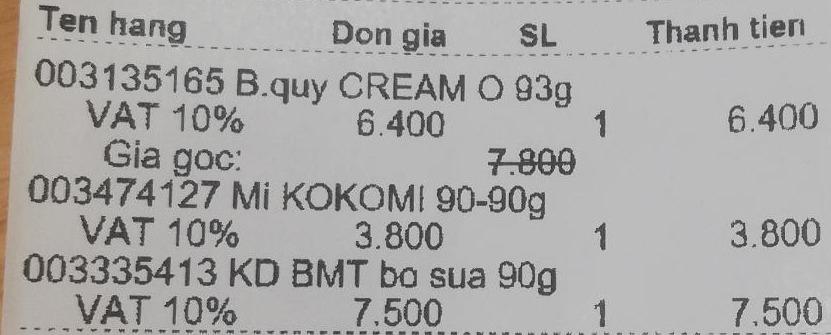
<table>
<tr>
<th>Ten hang</th>
<th>Don gia</th>
<th>SL</th>
<th>Thanh tien</th>
</tr>
<tr>
<td>003135165 B.quy CREAM O 93g<br>VAT 10%</td>
<td>6.400</td>
<td>1</td>
<td>6.400</td>
</tr>
<tr>
<td>Gia goc:</td>
<td>7.800</td>
<td></td>
<td></td>
</tr>
<tr>
<td>003474127 Mi KOKOMI 90-90g<br>VAT 10%</td>
<td>3.800</td>
<td>1</td>
<td>3.800</td>
</tr>
<tr>
<td>003335413 KD BMT bo sua 90g<br>VAT 10%</td>
<td>7.500</td>
<td>1</td>
<td>7.500</td>
</tr>
</table>